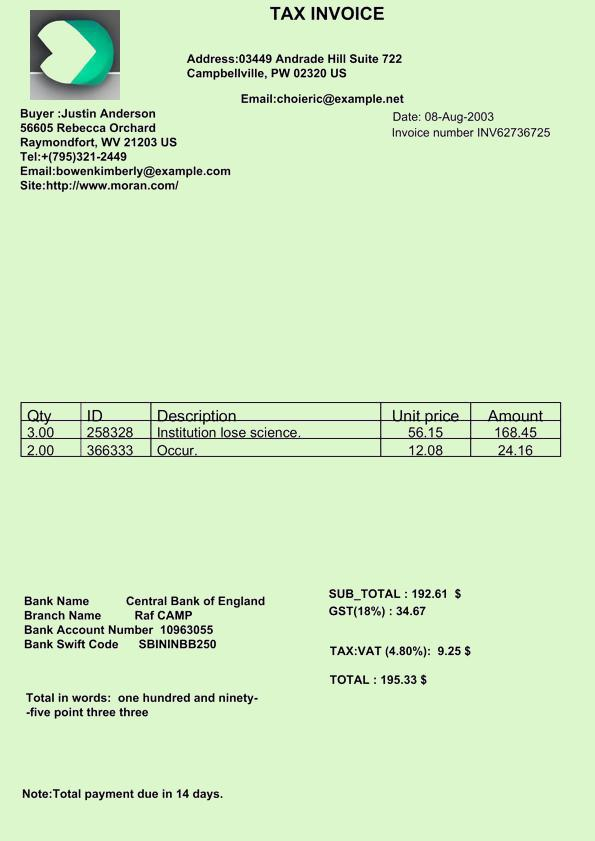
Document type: Invoice